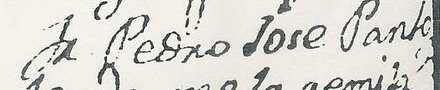
Signature of: josé pedro panto